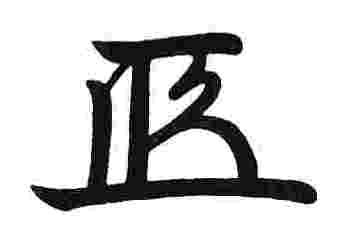
Signature of: tokugawa ieshige